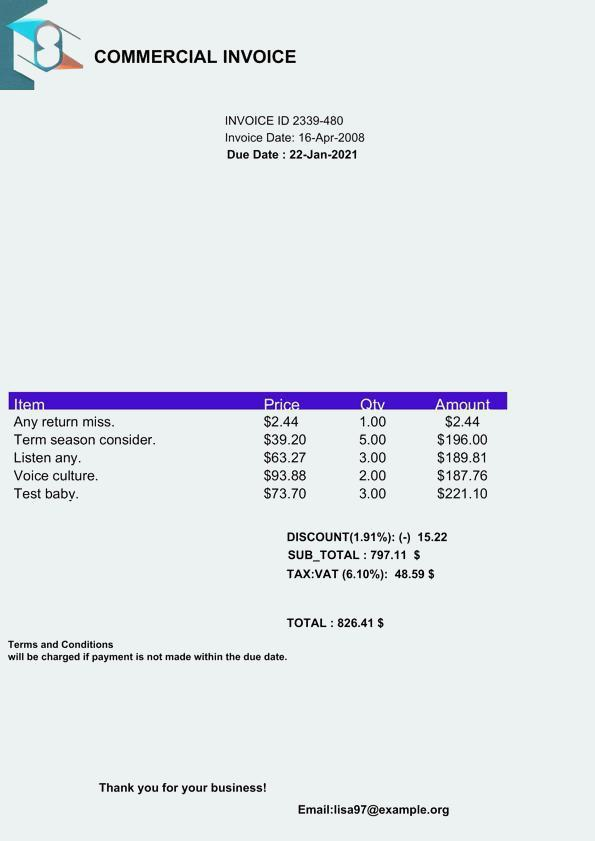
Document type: Invoice